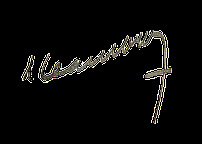
Signature of: louis léon cambrézy